Question: Which state is mentioned in the document?
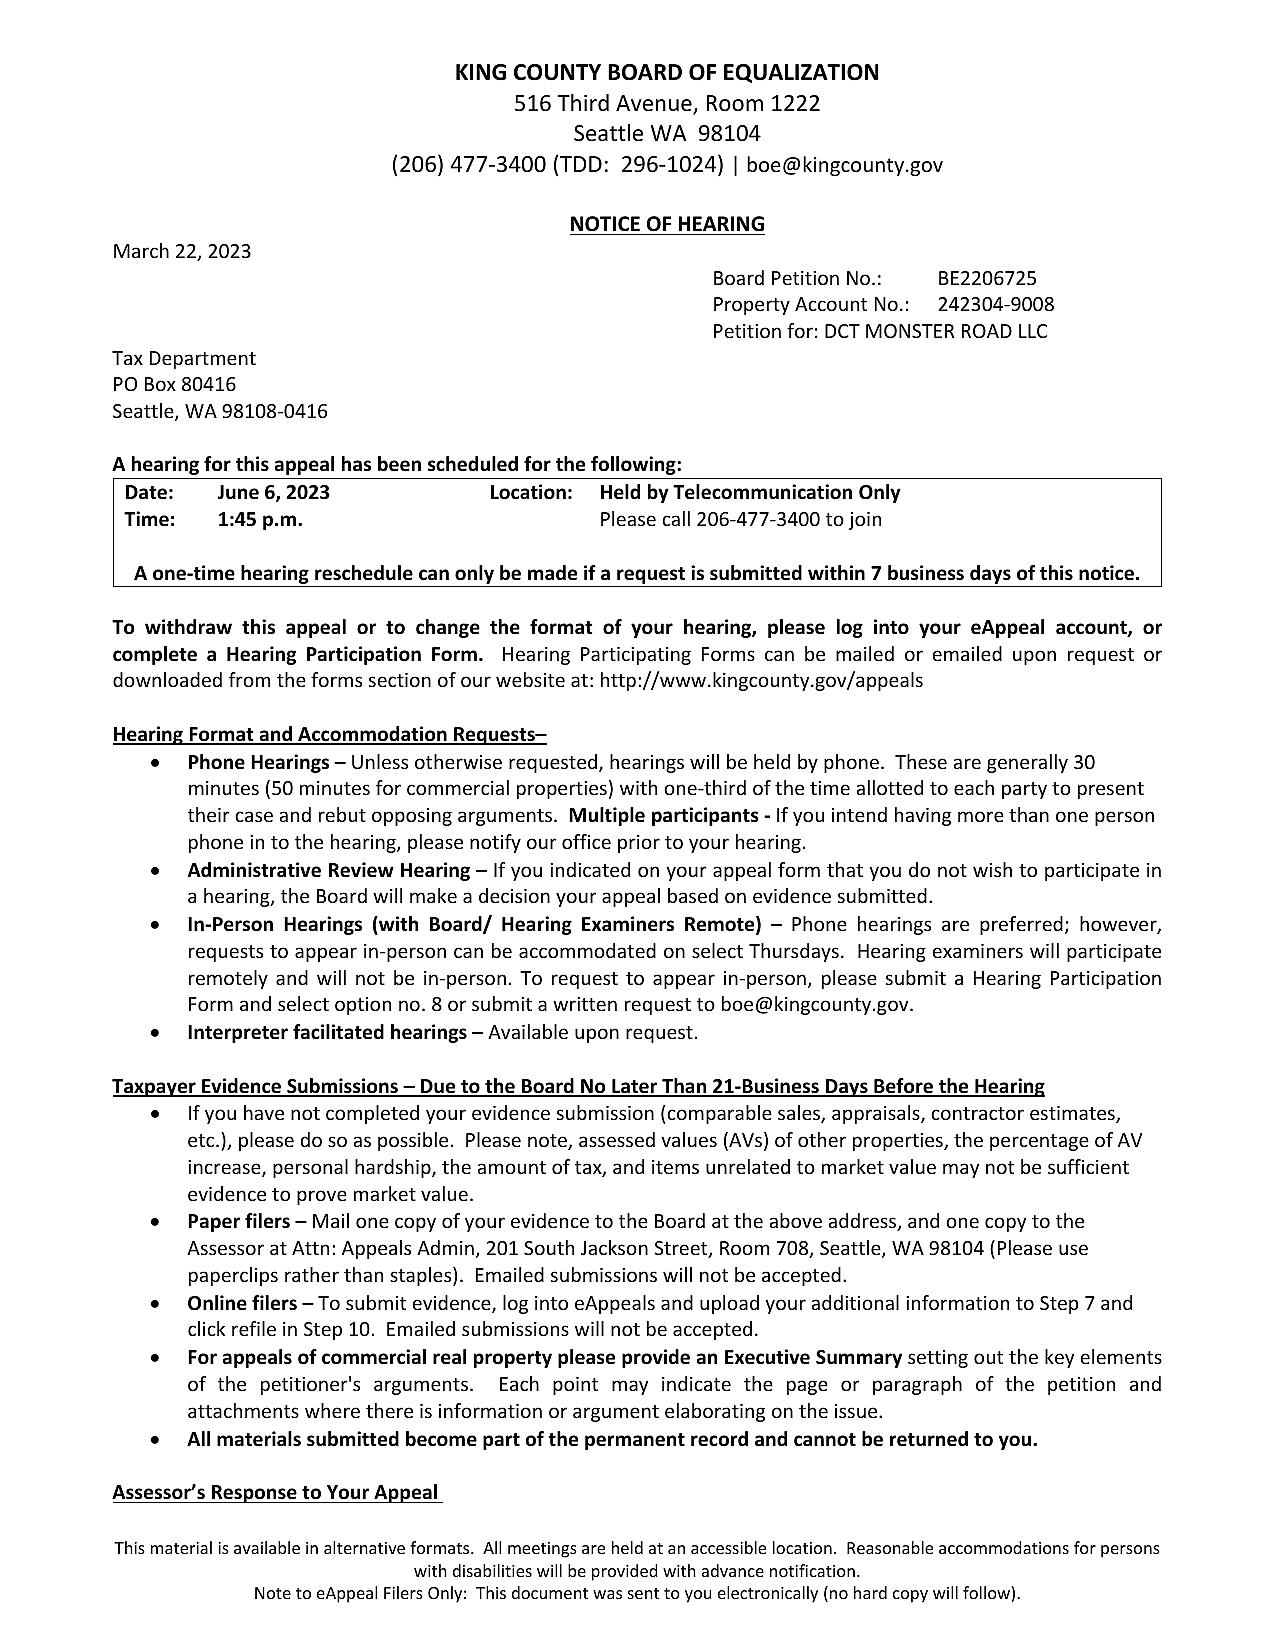
Answer: "WA"